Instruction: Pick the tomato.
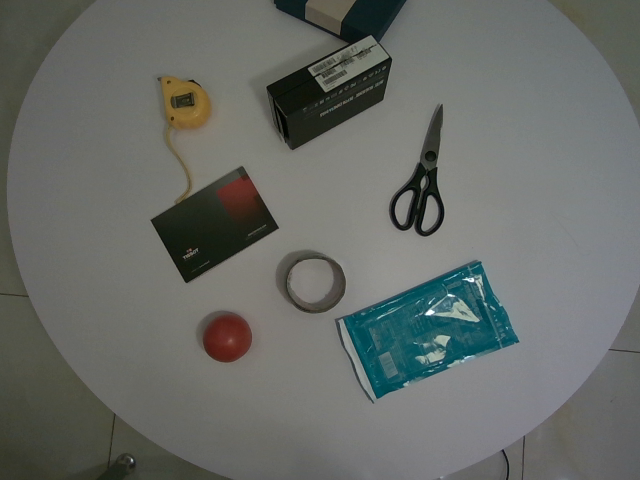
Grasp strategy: vertical